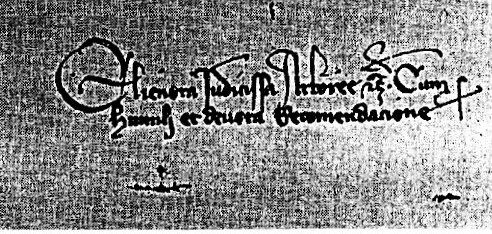
Signature of: eleanor of arborea